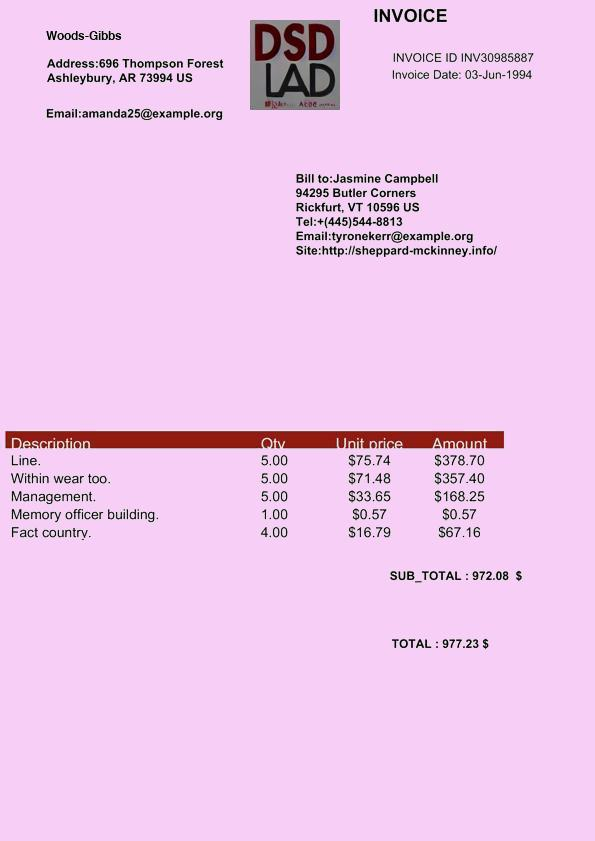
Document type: Invoice